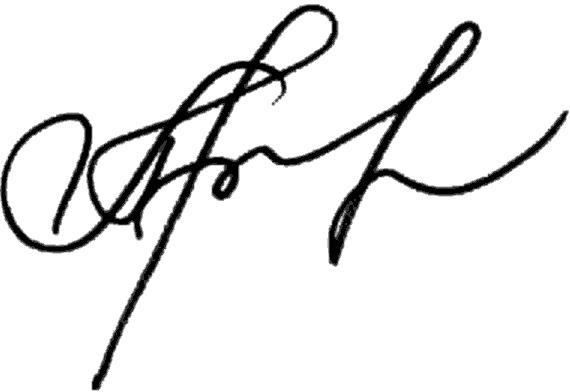
Signature of: lilija hrynevyč